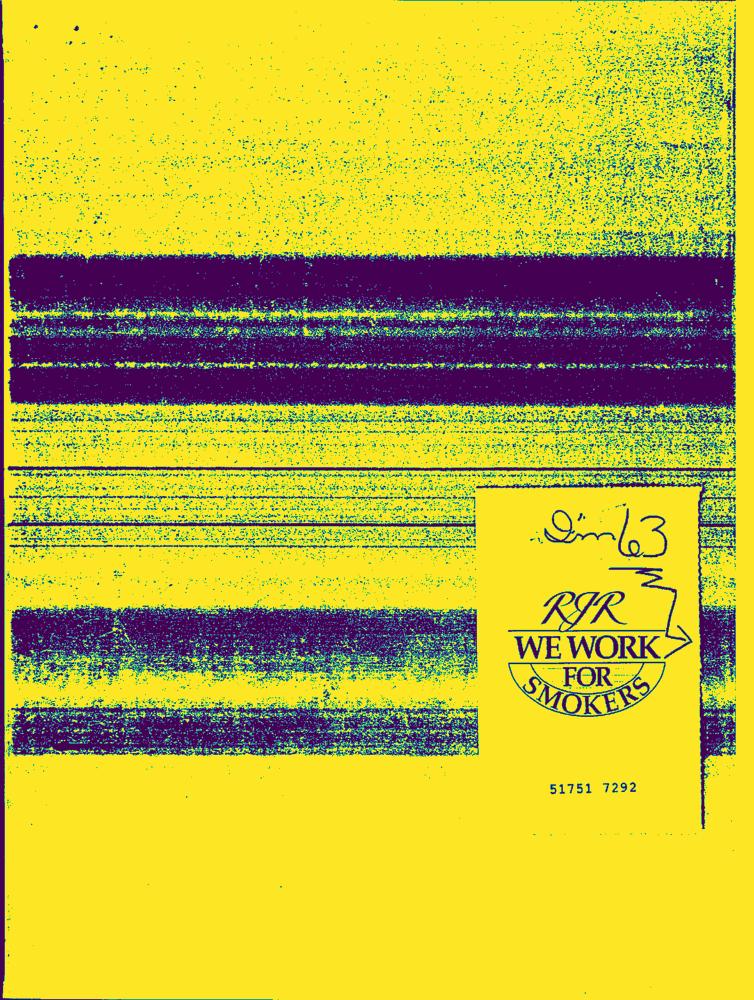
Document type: Hand-Written